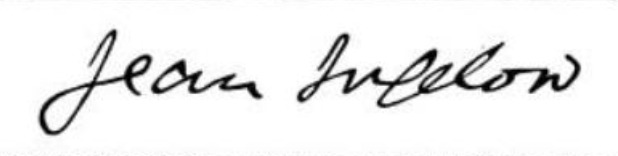
Signature of: jean ingelow